Patient: Male, age 75
A 75-year-old Caucasian male with a past medical history of coronary artery disease status post coronary artery bypass grafting 11 years prior, congestive heart failure with an ejection fraction of 25%, atrial fibrillation, hypertension, and hyperlipidemia presented to the hospital with dyspnea and chest pain. He has no history of tobacco use. He worked as a lawyer all his life and had no occupational exposures. On exam, the patient had diminished breath sounds over the left lung. Chest x-ray revealed a large left-sided pleural effusion (Fig. 1). Of note, he had previously been evaluated by his primary care doctor four months prior with similar symptoms and was found to have a left-sided pleural effusion. At that time, he underwent a thoracentesis at an outside facility with unknown pleural fluid analysis (PFA).
He was admitted to the hospital for further evaluation and underwent both a diagnostic and therapeutic thoracentesis (Fig. 2). PFA revealed a lymphocytic predominant, exudative effusion with total triglyceride level of 1406mg/dL consistent with a chylous effusion. Microbiology was negative. Cytology of the pleural fluid revealed reactive appearing mesothelial cells as evidenced by positive calretinin and Wilms tumor-1 (WT-1) immunohistochemical (IHC) stains. Adenocarcinoma was ruled out by negative BerEP4 and MOC-31 IHC stains (Fig. 3).
Computed tomography (CT) of the chest after the thoracentesis was performed revealing left lung airspace disease, pleural calcifications and mediastinal adenopathy (Fig. 4). Due to concern for a possible malignancy, he underwent an endobronchial ultrasound guided fine needle aspiration (EBUS-FNA) biopsy of station 7 lymph node and transbronchial biopsy (TBBX) of the left lung infiltrate. Cytology of the EBUS-FNA lymph node specimen revealed abundant bland mesothelial cells with minimal amounts of lymphoid tissue. Interestingly, histologic examination of the concomitant TBBX specimen showed only rare atypical epithelioid cells floating within lymphatic spaces that stained with mesothelial markers. These findings were suspicious for a malignant process; however, limited sampling precluded a definitive diagnosis. A thoracoscopy was performed but an additional specimen could not be obtained due to extensive adhesions. A lymphangiogram was also performed. The contrast injected into the femoral vein did not progress to the level of the cisterna chyli suggesting an obstructive process in the lymph nodes. Due to concern for malignancy, the patient was offered a video-assisted thoracoscopic surgery, but he declined.
He returned to the hospital 3 months later with progressive dyspnea. CT chest revealed progression of the left lung infiltrate, a new right-sided pleural effusion and persistent mediastinal adenopathy (Fig. 5). Thoracentesis on the right sided revealed a chylothorax. He underwent another EBUS-FNA biopsy of station 7 lymph node and a TBBX of the left lung infiltrate. Cytologic examination of the lymph node FNA specimen again showed abundant bland mesothelial cells in the lymphatic spaces. Given the concern for MPM, the lymph node specimen was sent for additional ancillary testing - BRCA1 associated protein (BAP-1) IHC stain and CDKN2A/p16 homozygous deletion by fluorescent in situ hybridization (FISH). BAP-1 staining was lost in the mesothelial cells supporting MPM; the CDKN2A/p16 FISH study did not show a homozygous deletion. A third TBBX specimen of the left lung infiltrate was obtained which confirmed the diagnosis of MPM, epithelioid subtype.
Due to the patient's poor functional status, no treatment was offered. An indwelling pleural catheter was placed for palliative measures. Four months after his diagnosis, the patient presented with worsening dyspnea. He expired during that hospitalization. Autopsy examination demonstrated diffusely thickened pleura bilaterally, concentrated mostly of the left side, and measuring up to 1cm thick. Histologic sections confirmed the presence of dyscohesive malignant mesothelial cells, epithelioid subtype, with bland appearance throughout the pleura. The malignant mesothelial cells invaded the lung parenchyma minimally. While MPM is known to invade the lung parenchyma, in our case, tumor cells were present predominately within lymphatics in lung sections. Furthermore, metastatic tumor cells were evident in multiple mediastinal lymph nodes (Fig. 6).
Keywords: bap-1, brca1 associated protein, chylothorax, chylous pleural effusion, ebus-fna, endobronchial ultrasound guided fine needle aspiration, epithelioid type, fish, fluorescent in situ hybridization, mpm, malignant pleural mesothelioma, malignant mesothelioma, pfa, pleural fluid analysis, reactive mesothelial cells, tbbx, transbronchial biopsy
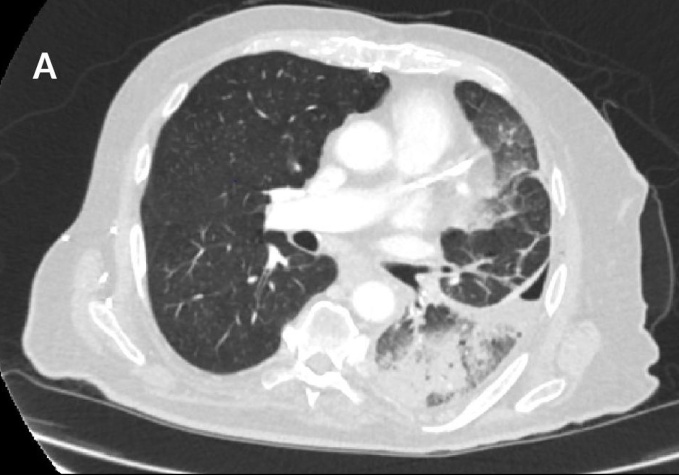
Image caption: Computed tomography of the chest 3 months after initial admission showed worsening left lung infiltrate and a new right sided pleural effusion. Lung window settings: thickness 1mm, width 1600.